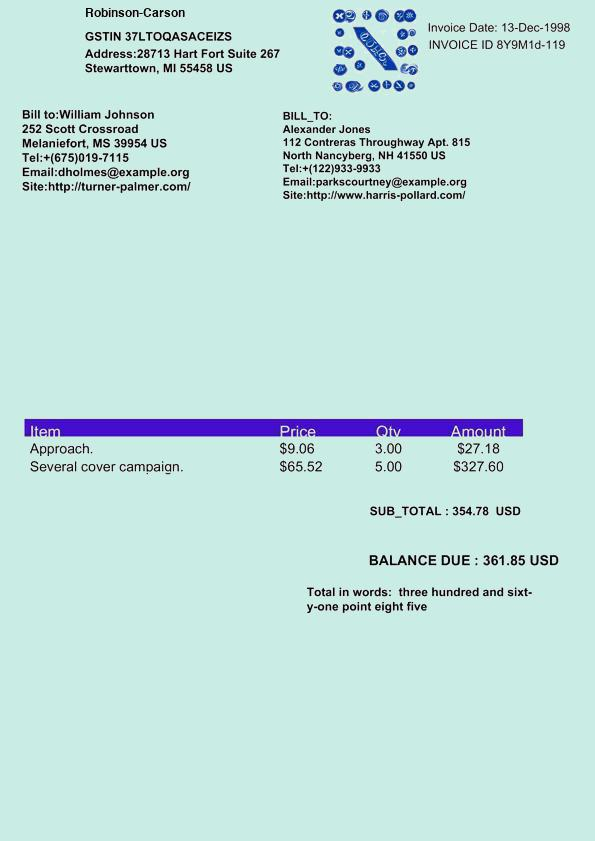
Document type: Invoice